Question: What is the potential diagnosis?
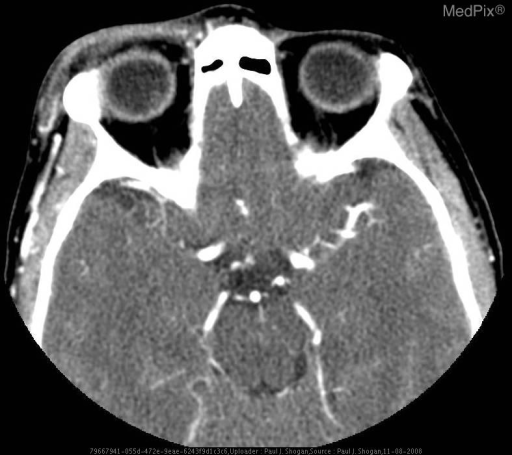
Answer: The possible diagnosis includes •  Right preseptal cellulitis with

» Choroidal Melanoma
» Metastases (Breast, Lung)
» Lymphoma
» Leukemia
» Choroidal hemangioma
» Coat’s Disease
» Toxocara Canis Infection
» Retrolental Fibroplasia.